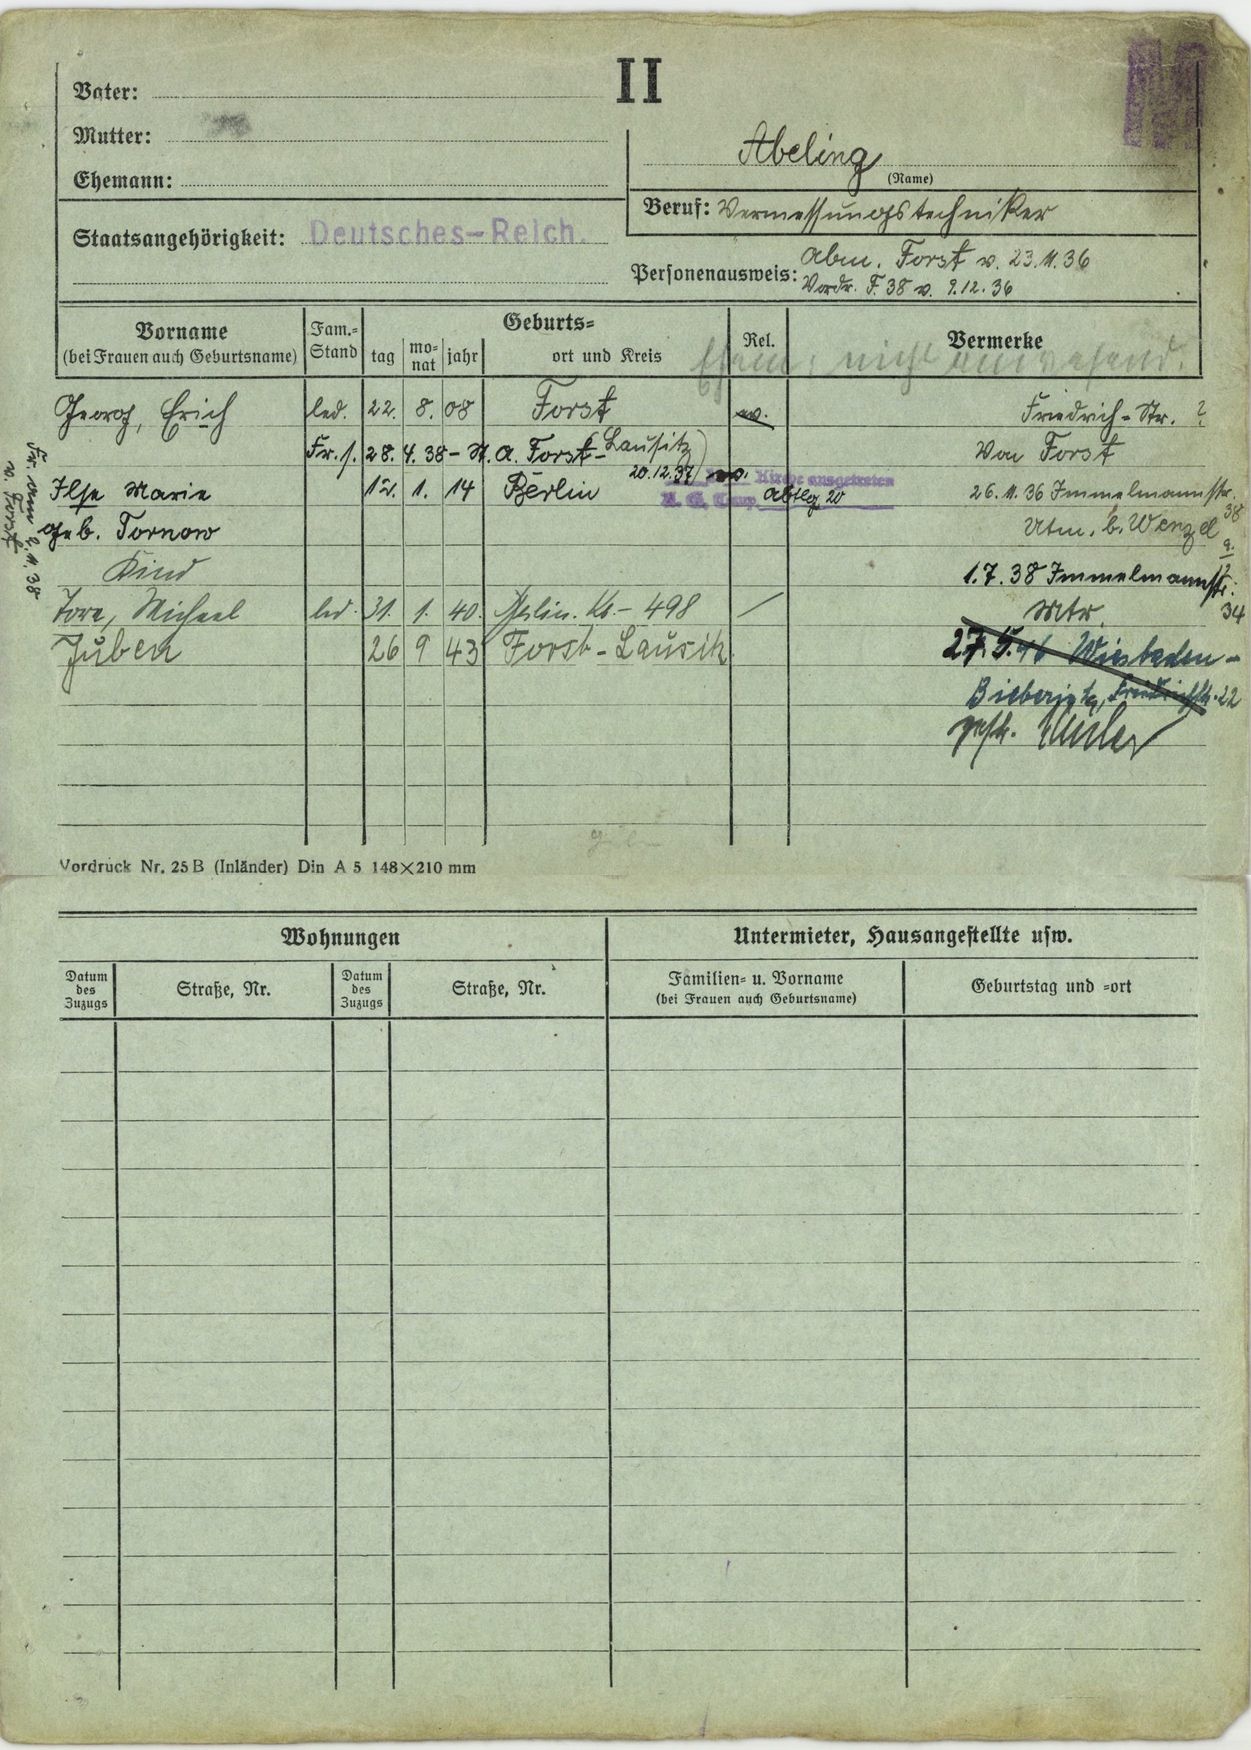
Abeling